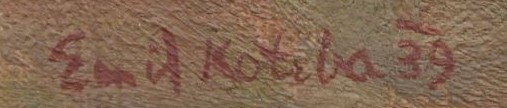
Signature of: emil kotrba